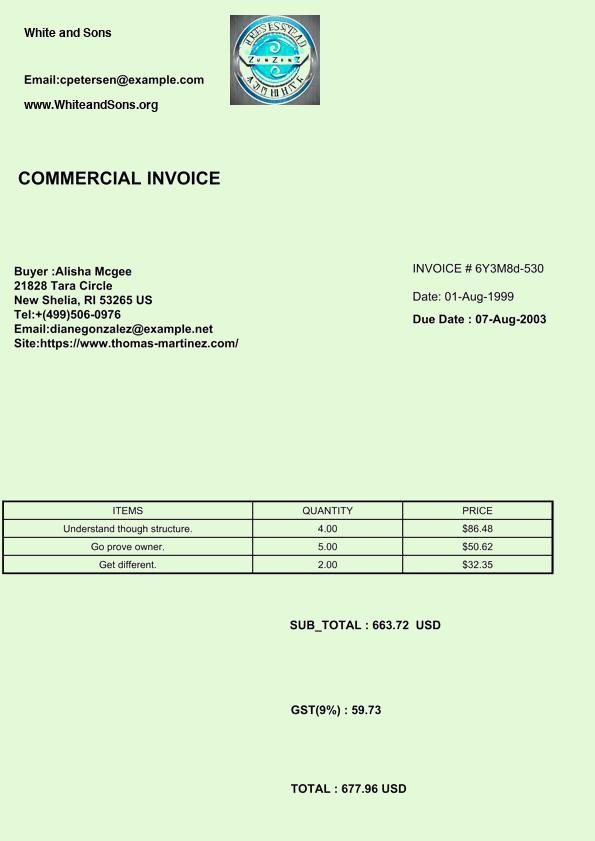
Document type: Invoice